Question: What might the diagnosis be?
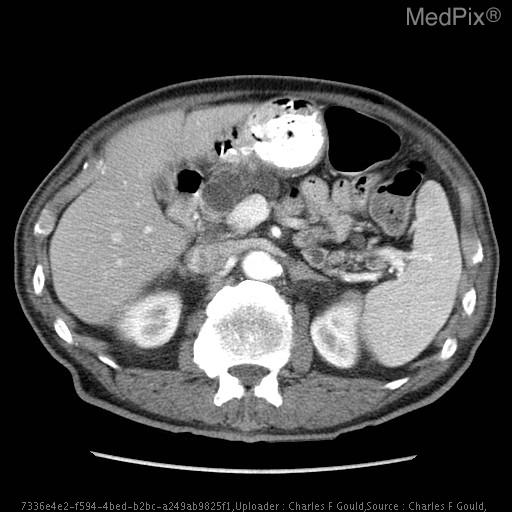
Answer: The possible diagnosis includes •  Chronic pancreatitis
•  Pancreatic pseudocyst
•  Mucinous cystic neoplasm
•  Serous cystadenoma.